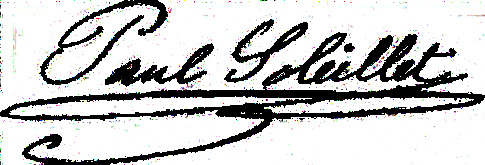
Signature of: paul soleillet